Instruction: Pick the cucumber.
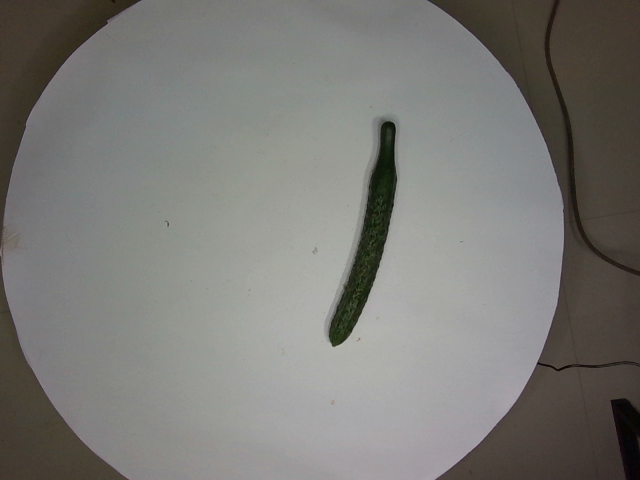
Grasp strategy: vertical